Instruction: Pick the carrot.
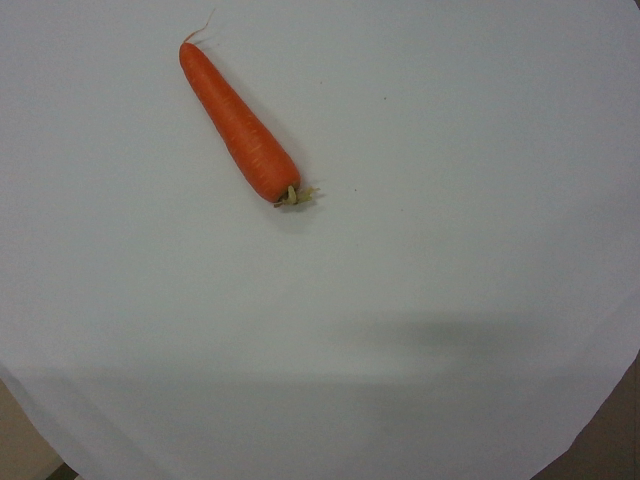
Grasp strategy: vertical